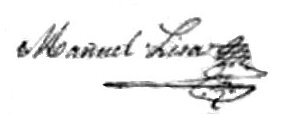
Signature of: manuel lisa